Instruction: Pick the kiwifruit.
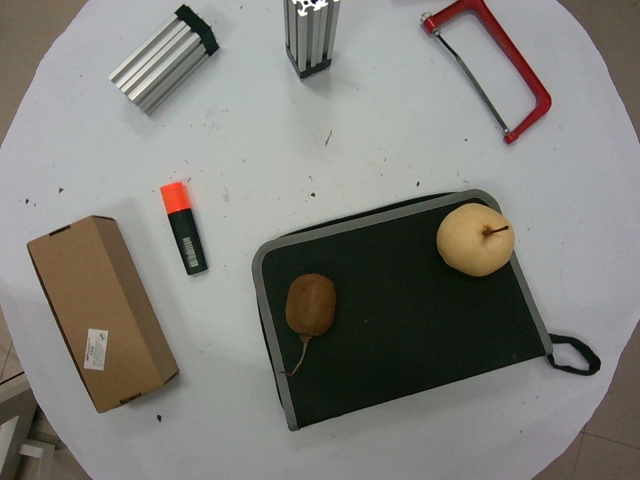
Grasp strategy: vertical